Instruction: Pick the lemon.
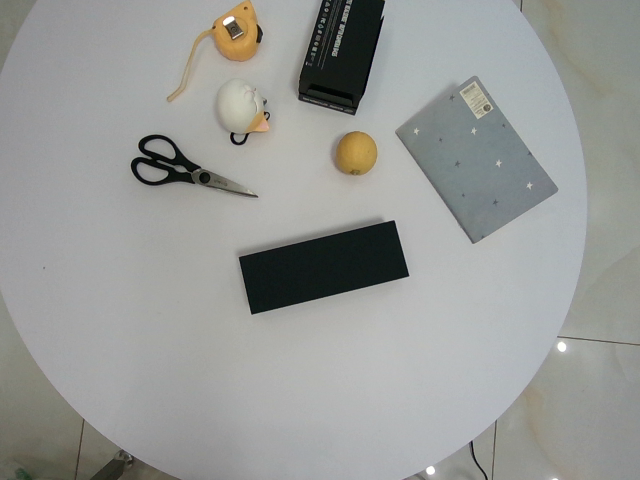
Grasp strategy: vertical